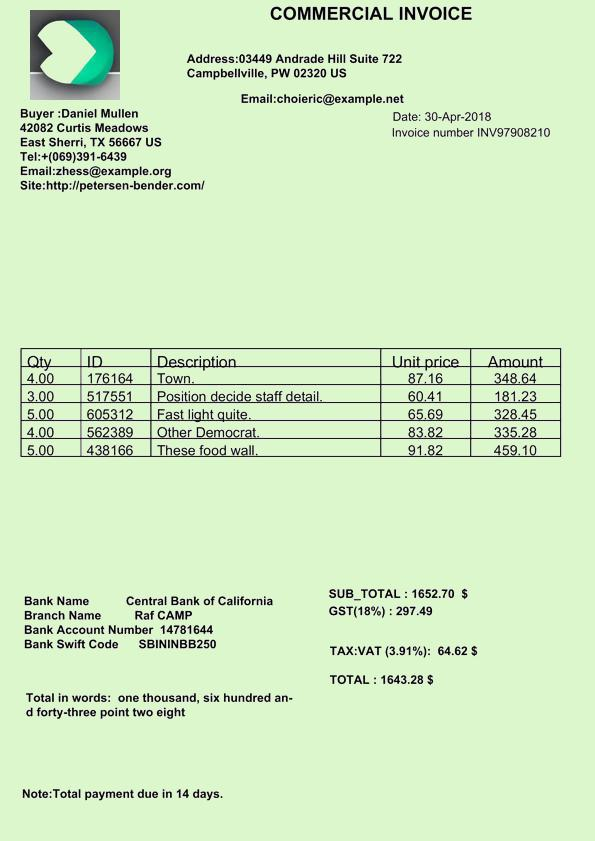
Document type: Invoice